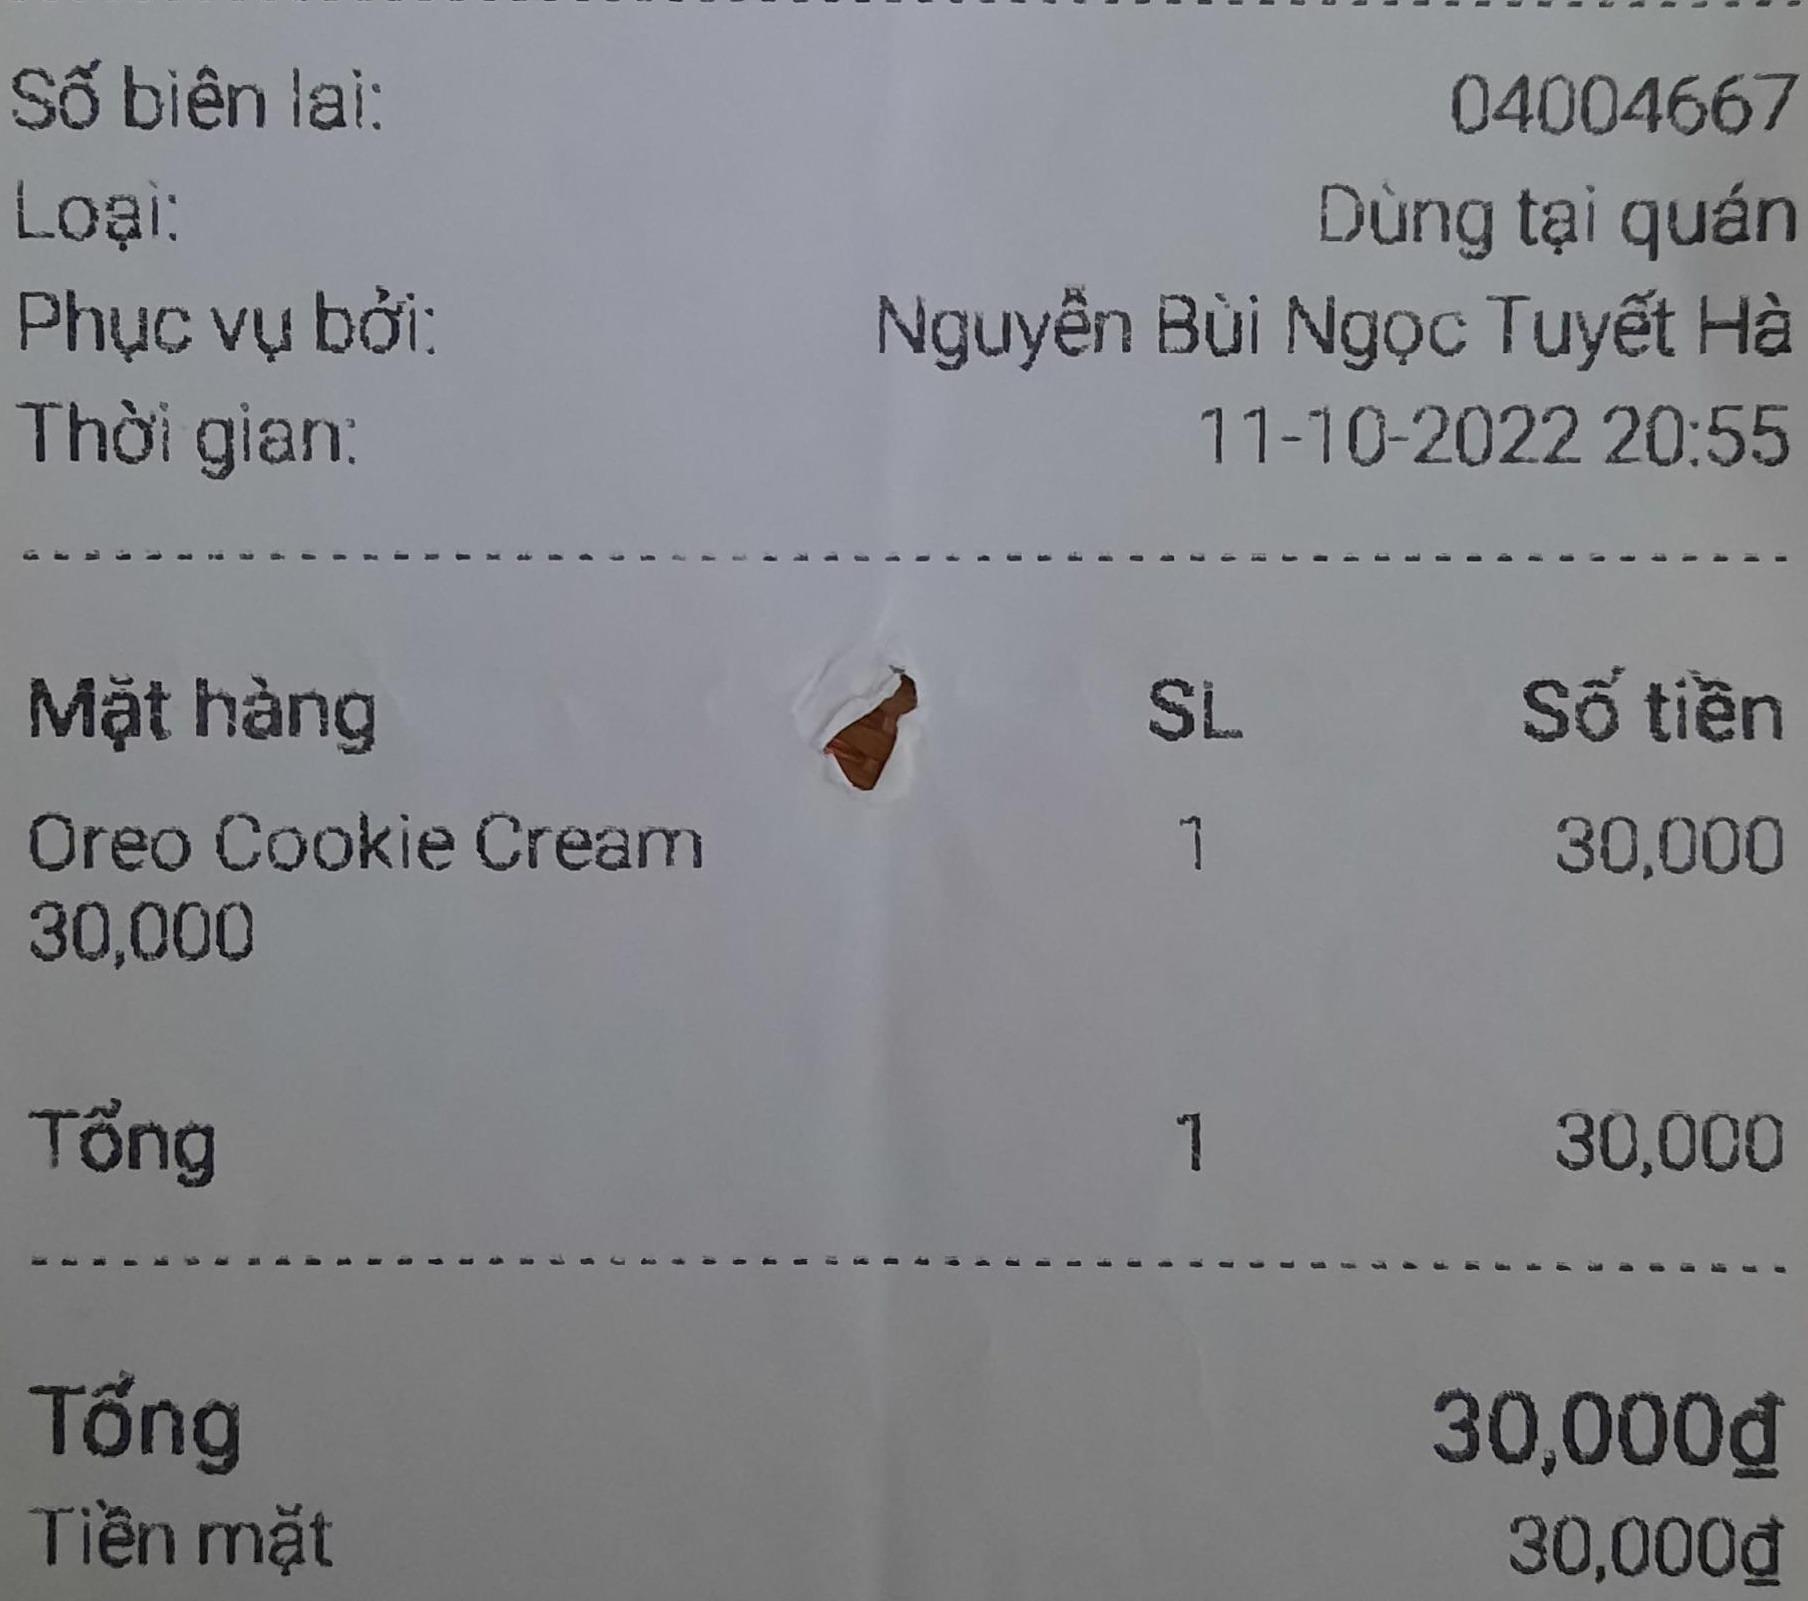
Số biên lai: 04004667
Loại: Dùng tại quán
Phục vụ bởi: Nguyễn Bùi Ngọc Tuyết Hà
Thời gian: 11-10-2022 20:55

<table>
<tr>
<th>Mặt hàng</th>
<th>SL</th>
<th>Số tiền</th>
</tr>
<tr>
<td>Oreo Cookie Cream</td>
<td>1</td>
<td>30,000</td>
</tr>
<tr>
<td>30,000</td>
<td></td>
<td></td>
</tr>
</table>

Tổng 1 30,000

Tổng 30,000đ
Tiền mặt 30,000đ